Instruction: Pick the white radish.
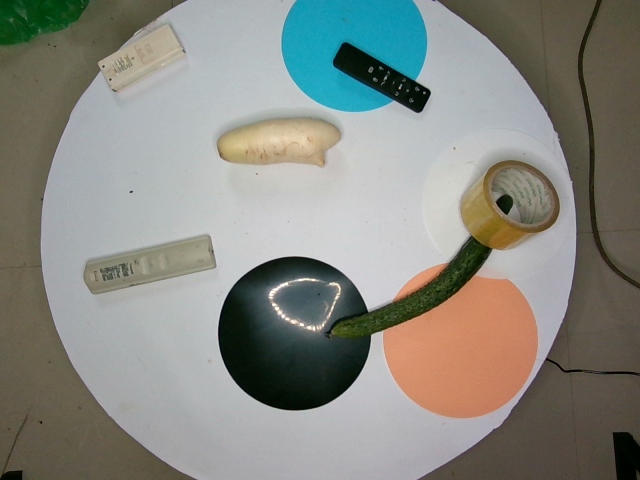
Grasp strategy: vertical